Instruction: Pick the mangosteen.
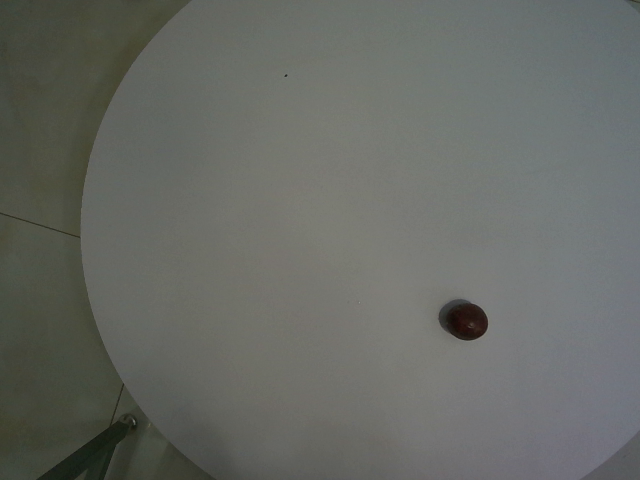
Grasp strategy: vertical